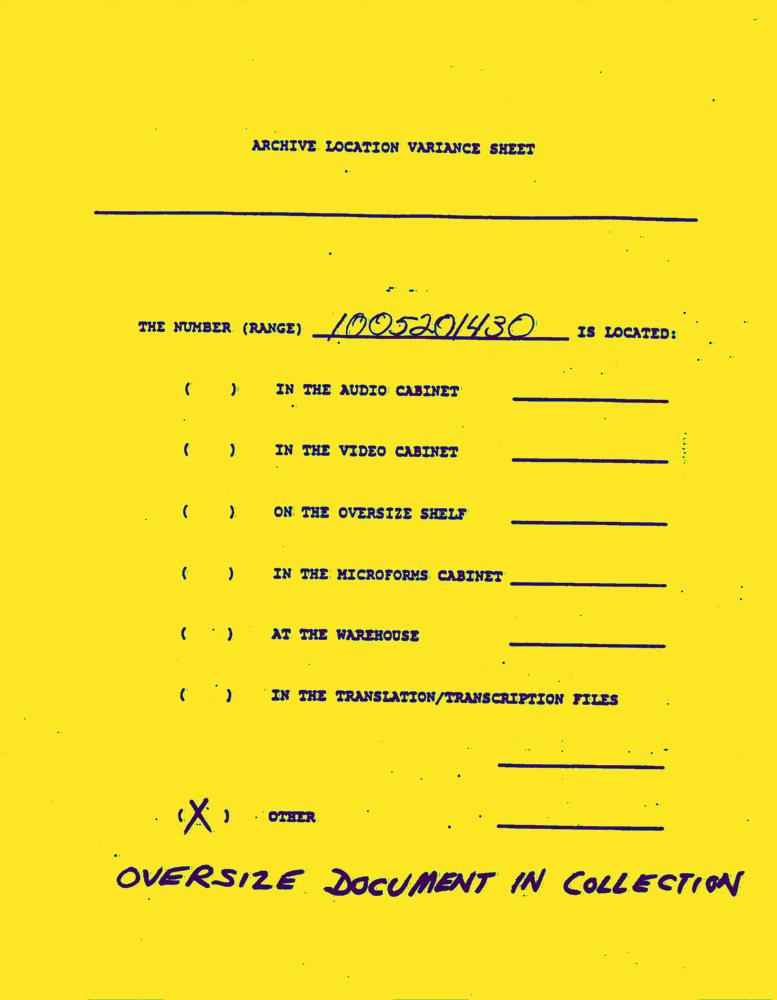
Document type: AD